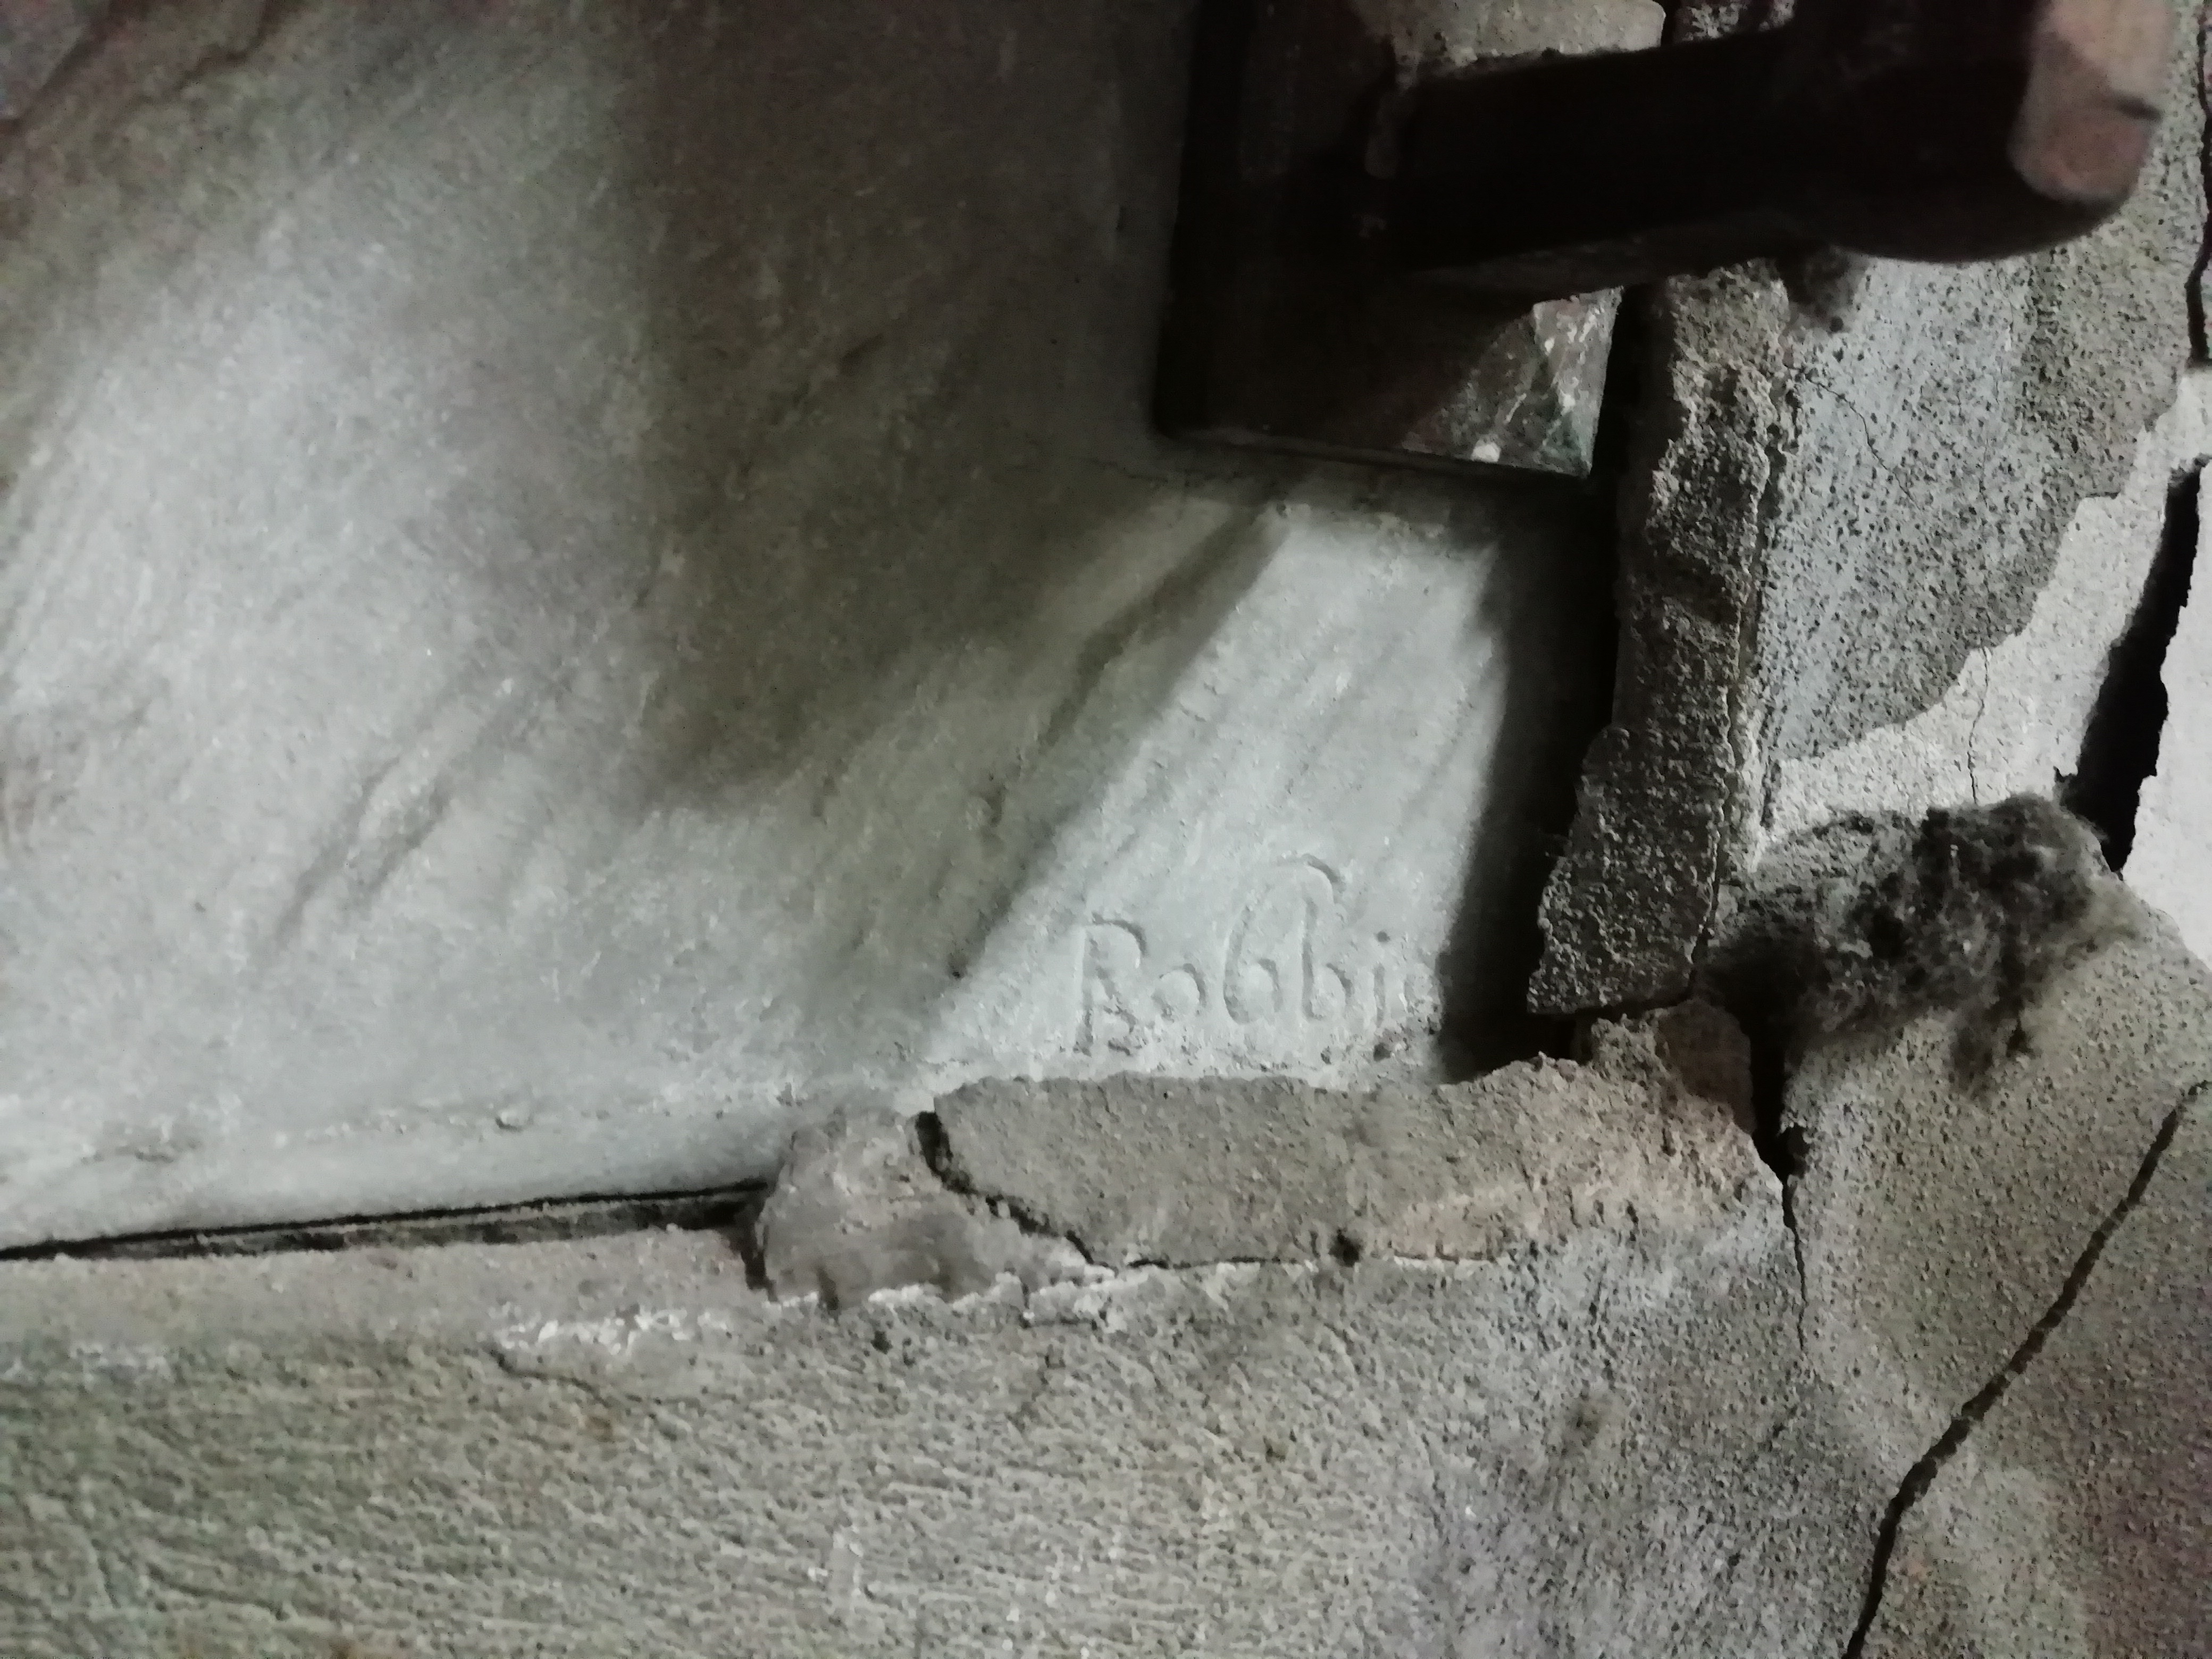
Signature of: giulio robbiati